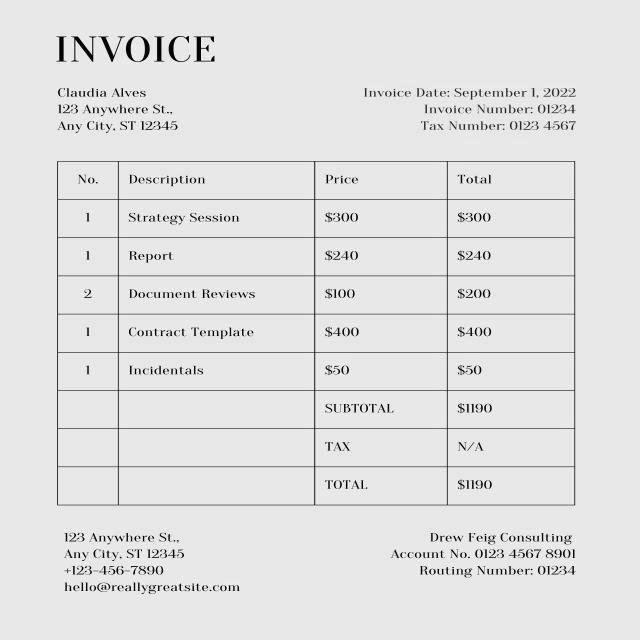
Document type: Invoice